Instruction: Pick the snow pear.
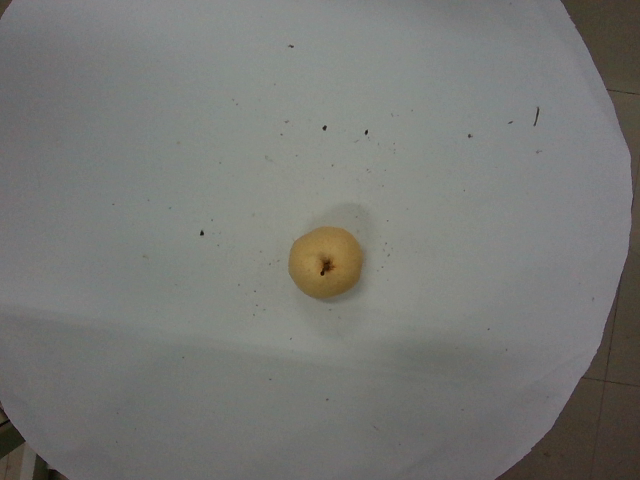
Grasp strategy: vertical